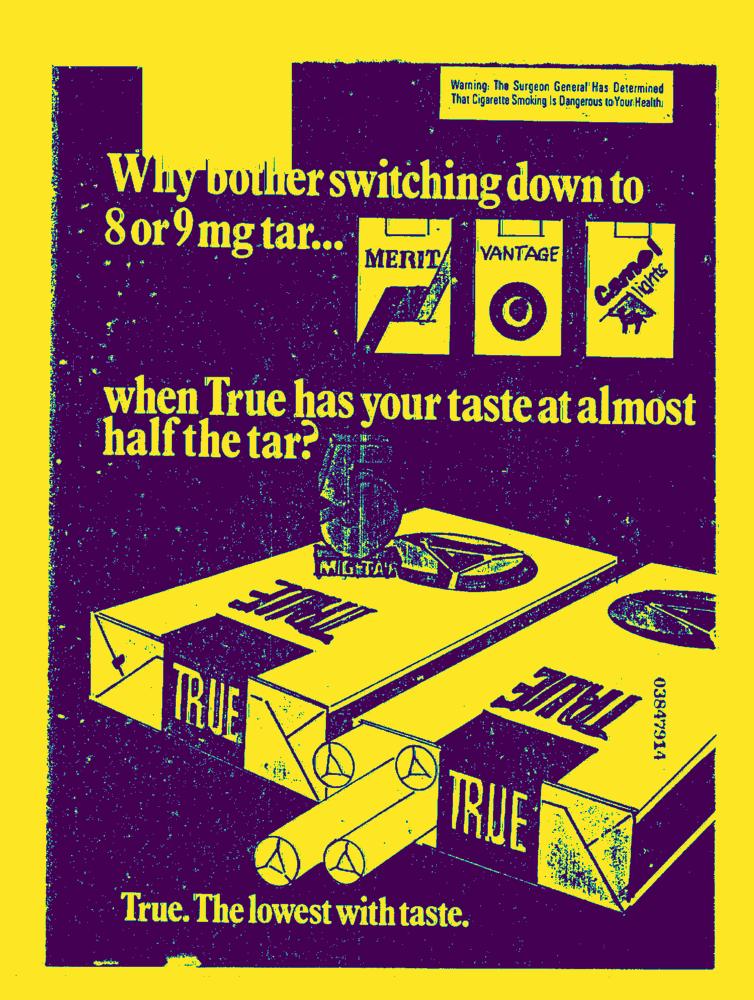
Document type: AD